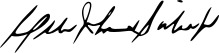
Signature of: ellen johnson sirleaf